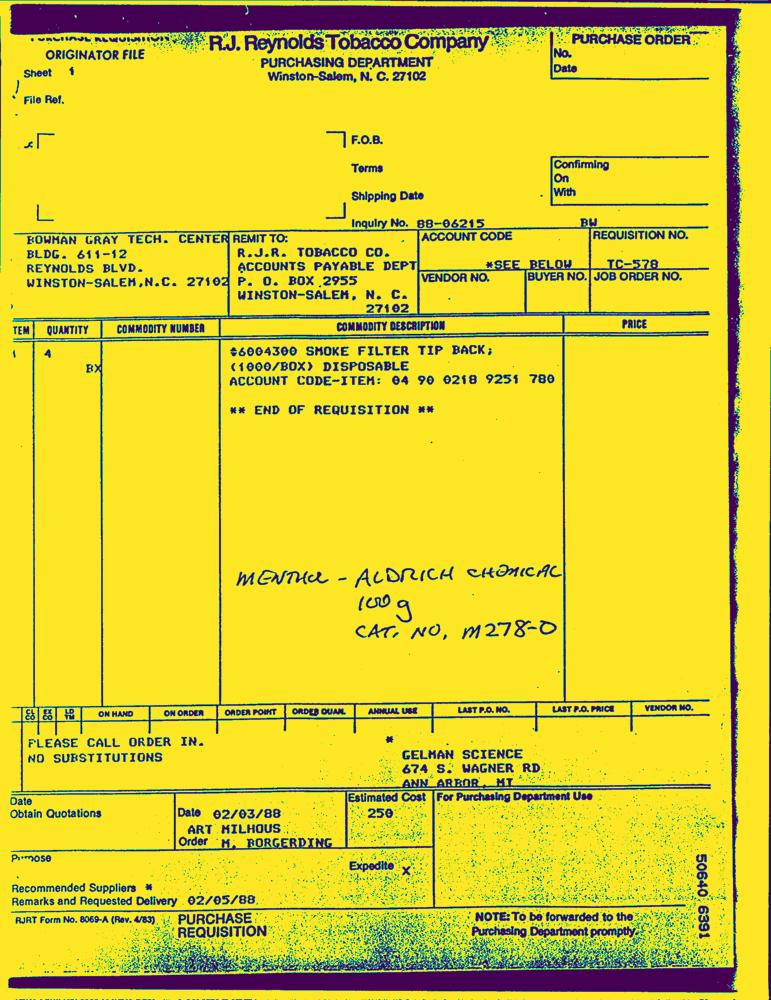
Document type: Invoice-Doc